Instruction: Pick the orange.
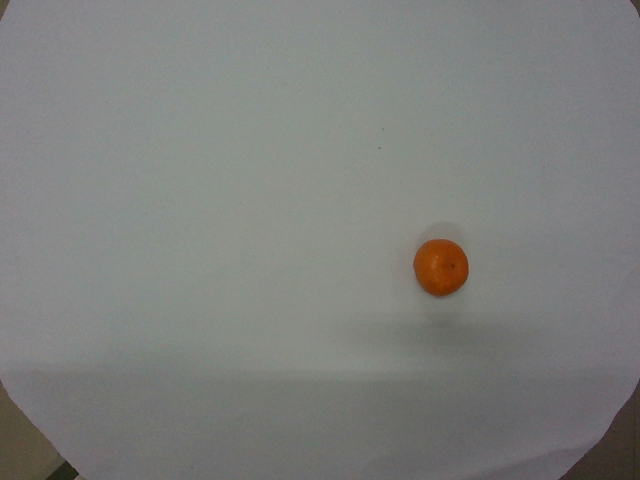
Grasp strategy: vertical